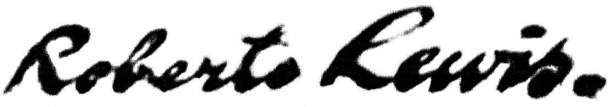
Signature of: roberto lewis